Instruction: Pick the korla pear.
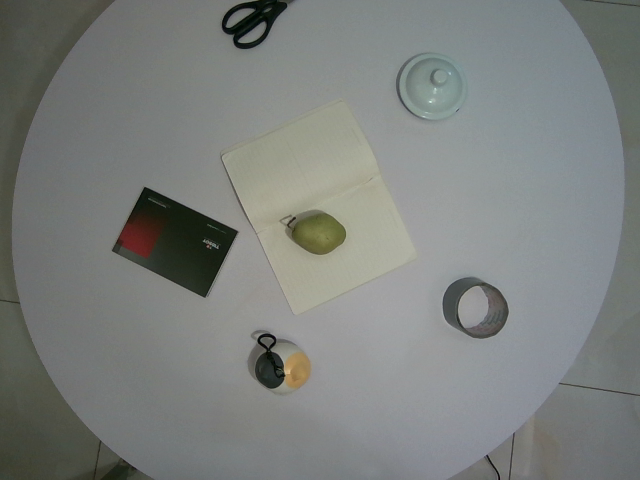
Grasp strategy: vertical